Question: Explain the disease:
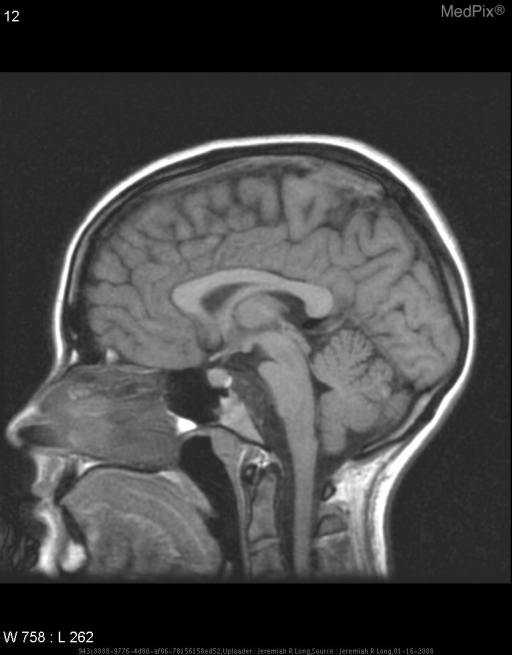
Answer: The disease is discussed as: Chordomas are rare, histologically benign but aggressive tumors arising from  remnants of the embryonic notochord.  They usually lie in the sacrococcygeal area (50%) or the clivus (35%).  These tumors most often affect patients greater than 30 years of age.

Clival chordomas comprise less that 2% of intracranial tumors. They typically arise within the bone and are therefore extradural.  They also invade the surrounding bone and may extend to compress adjacent structures such as cranial nerves and the brain stem.

Clival chordomas are usually of a gelatinous consistency and may have secondary hemorrhage and necrosis. These changes can be present throughout the tumor.

Microscopically, physaliphorus cells are seen, that contain large cytoplasmic vacuoles rich in glycogen and mucin.  These are separated into nests by fibrous sheets.

Immunohistochemistry reveals positive staining for cytokeratin and epithelial membrane antigen.  Chondroid chordomas, a more benign subtype, typically contains hyaline cartilage.

Both CT and MR are used to diagnose and delineate the extent of clival chordomas.  On CT, adjacent bone destruction is seen, and areas of low attenuation in the mass may represent the gelatinous matrix.  Calcification is occasionally seen inside the mass.

On MR, high signal intensity is seen on T2-weighted images.  These tumors are usually iso or hypo-intense on T1-weighted imaging with areas of occasional high signal intensity, representing blood or mucin.

After administration of gadolinium contrast, these tumors typically demonstrate heterogenous enhancement, and typically have a “honeycomb” appearance, due their lobular organization.

MR also is useful to characterize possible internal carotid or vertebrobasilar encasement.

Treatment for clival chordomas usually consists of a dual approach: surgical removal and radiation.  Depending upon direction of growth of the chordoma, a transphenoidal, transmaxillary, transbasal, cranioorbitozygomatic, or transcondylar approach may be used.  Occasionally, subtotal resection of the mass is performed, due to high risk of injury to adjacent neurovascular structures.  Potential complications include stroke, cranial nerve palsy, CSF leak, and meningitis.

Proton beam therapy has been the mainstay of radiation treatment for clival chordomas.  Any form of radiation is given postoperatively, and in most cases, traditional forms of treatment are avoided to limit the amount of injury to vital surrounding structures.  A study performed by Pearlman and Friedman showed an 80% local control rate with a minimum of 80 Gy and only 20% control rate with 40 to 60 Gy.

Although histologically benign, clival chordomas have a high rate of recurrence, which may be related to sub-total resection.  Distant metastases are uncommon.  Survival rate approaches 50% at five years and 30% at ten years.  Greater extent of resection is correlated with improved survival.